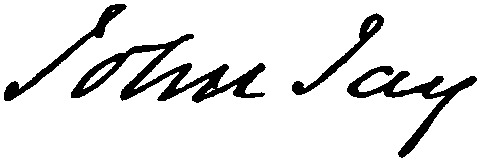
Signature of: john jay